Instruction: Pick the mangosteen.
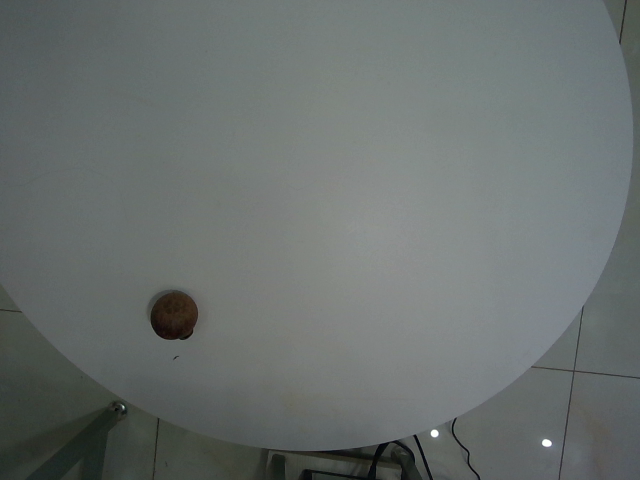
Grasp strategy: vertical